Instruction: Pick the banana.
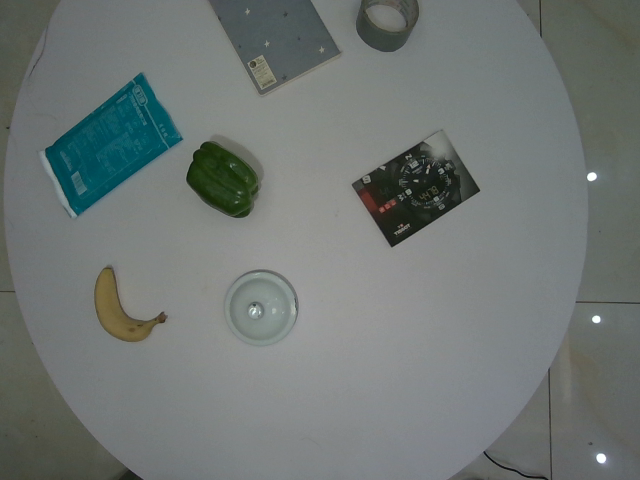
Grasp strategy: vertical